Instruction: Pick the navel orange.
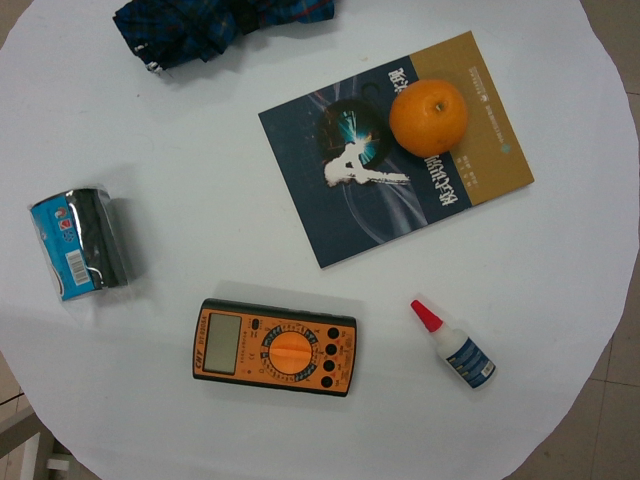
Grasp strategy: vertical